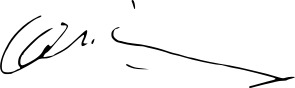
Signature of: jasper tsang